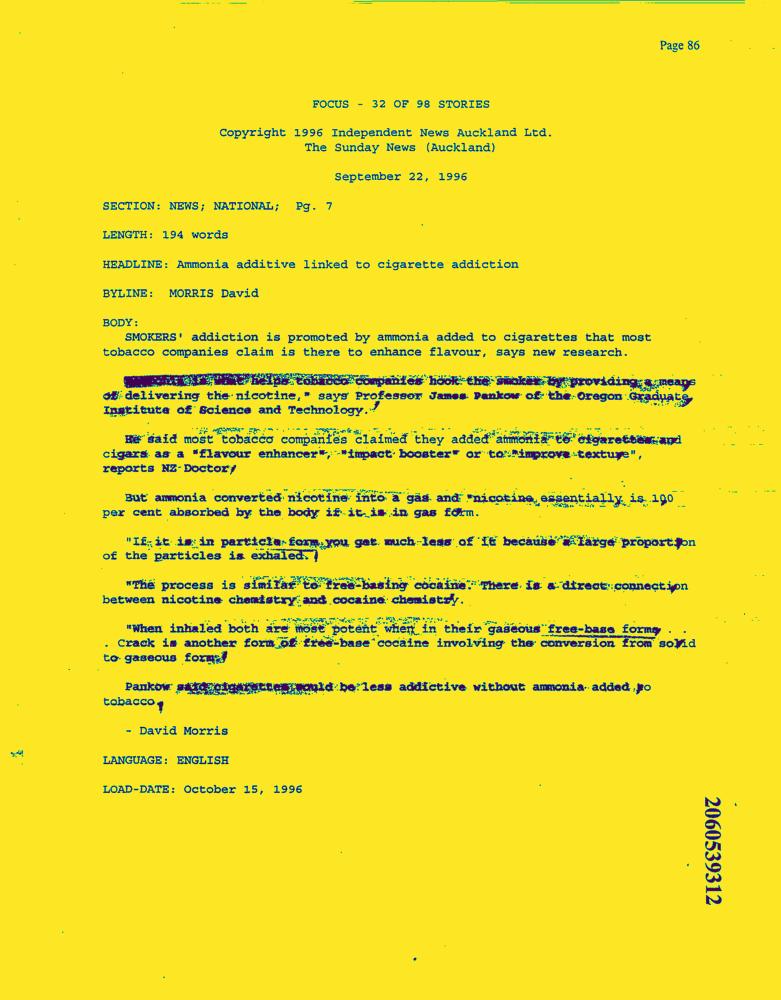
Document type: News-Article